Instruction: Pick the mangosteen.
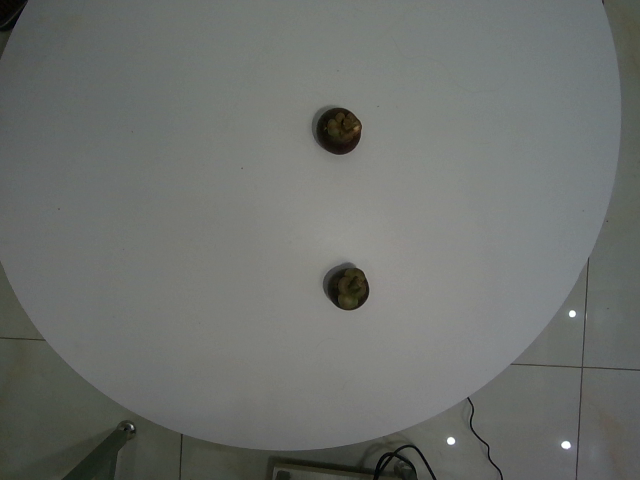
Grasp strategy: vertical